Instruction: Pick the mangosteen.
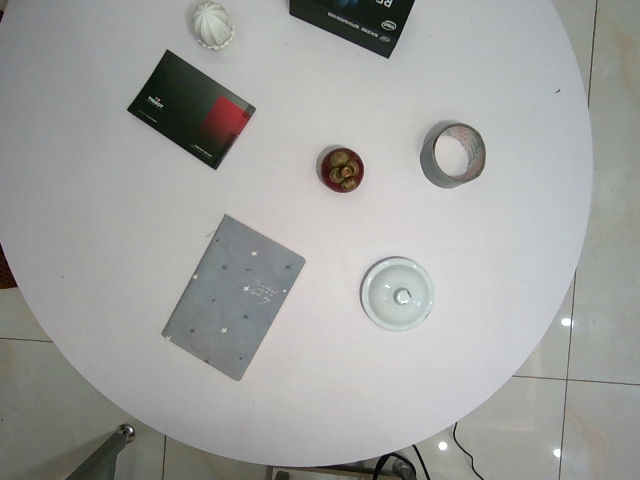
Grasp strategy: vertical